Question: What is the assessed value of the property as noted in the document?
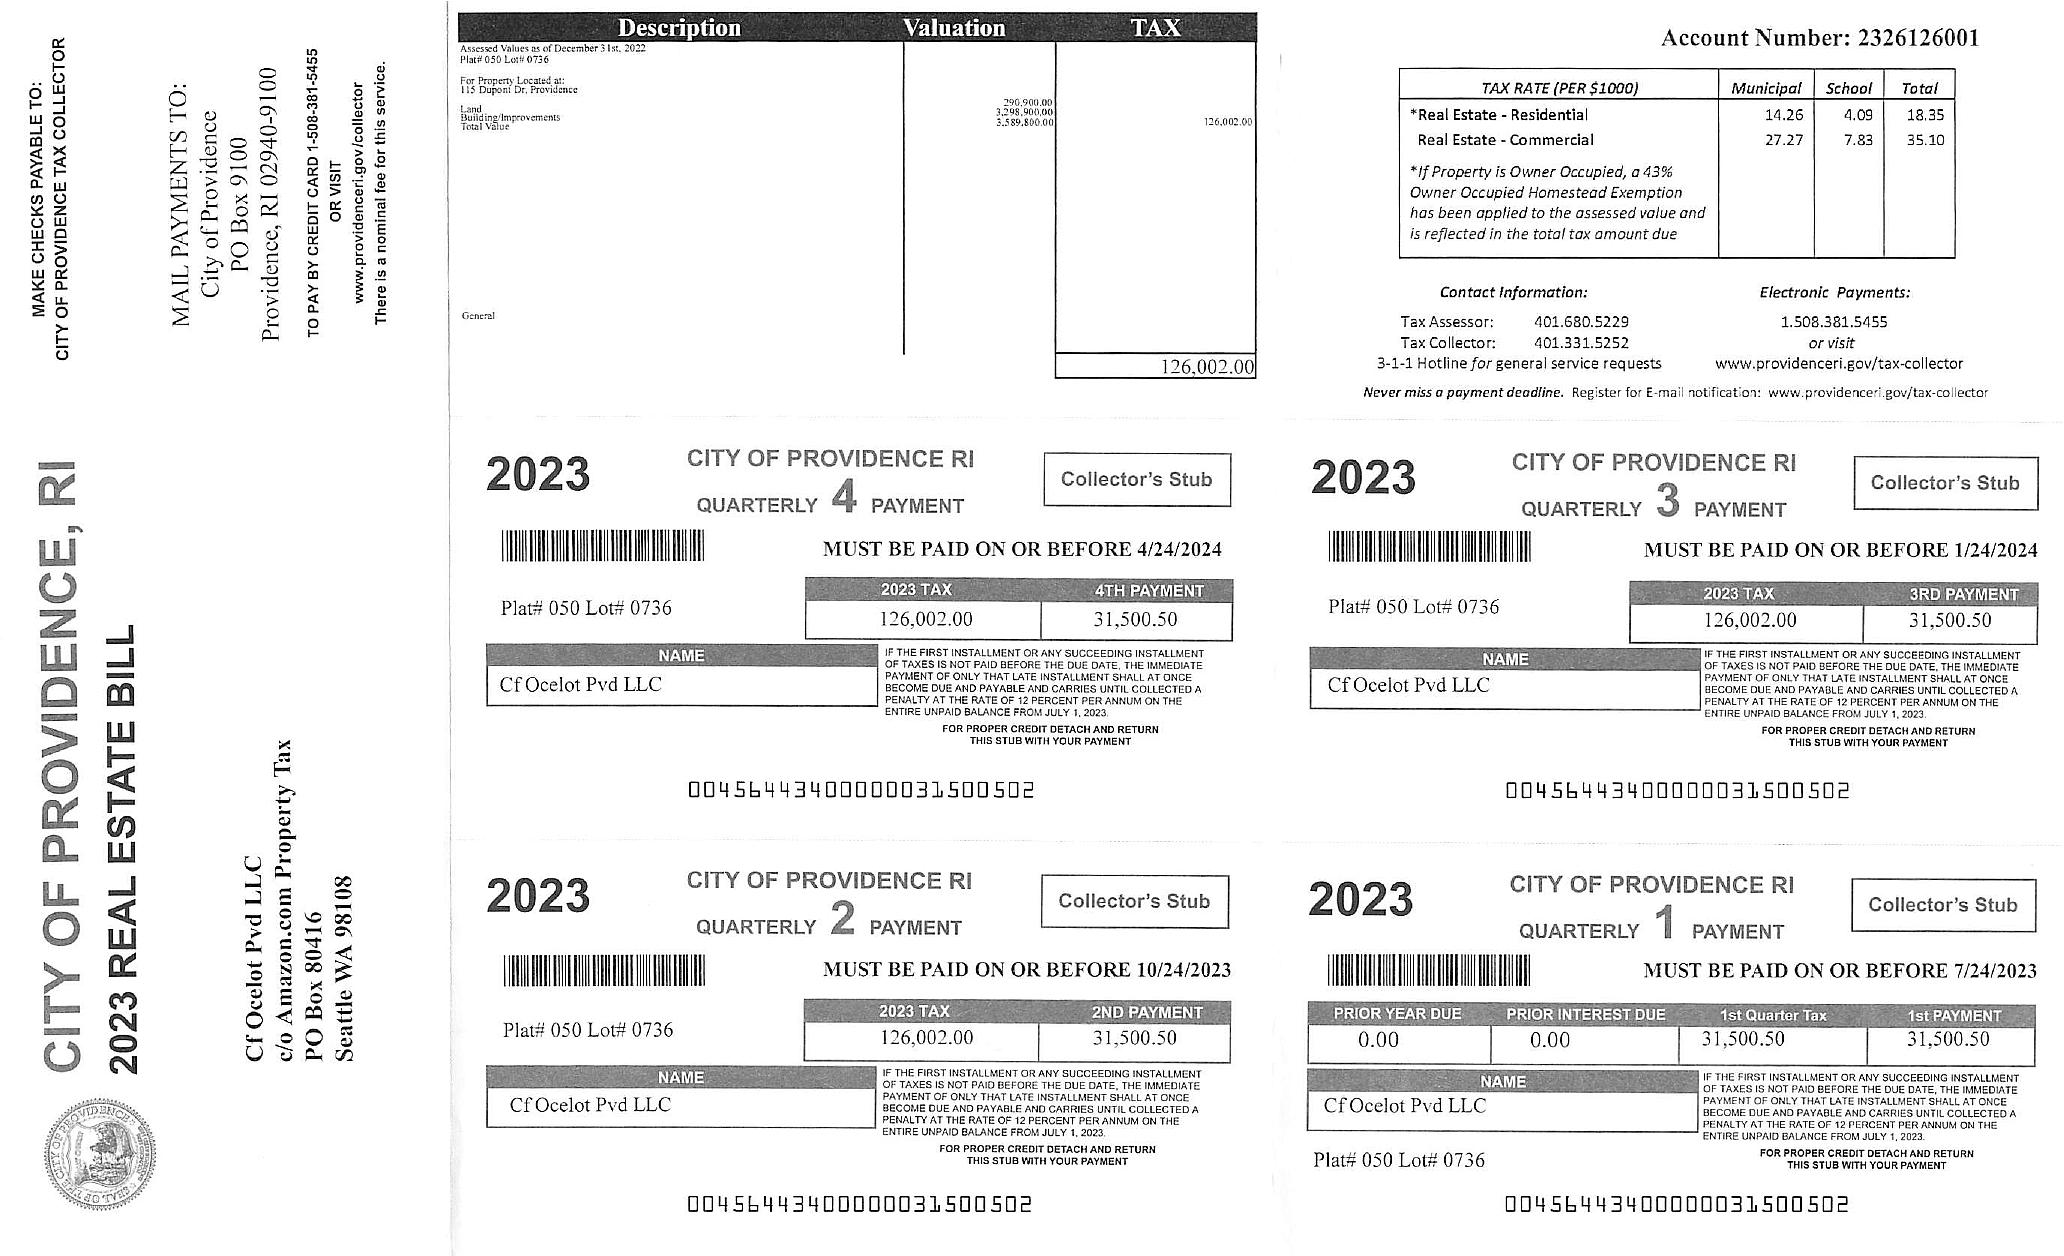
Answer: "$126,002.00 "